Extract the amount written in words, the amount in digits, the name of the payee, the date on the cheque, and the bank's name from the image.
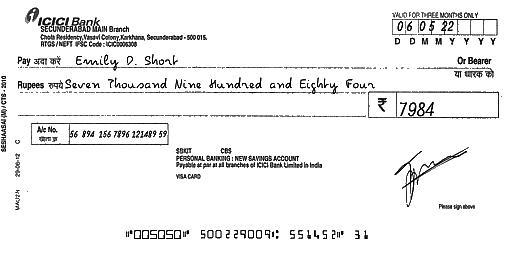
amt_in_words: Seven Thousand Nine Hundred and Eighty Four
amt_in_figures: 7984
payee_name: Emily D. Short
bank_name: ICICI Bank
cheque_date: 06/05/22